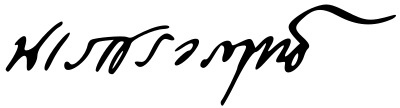
Signature of: krisda bhiniharn of siam prince nares varariddhi